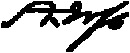
Signature of: arno voss